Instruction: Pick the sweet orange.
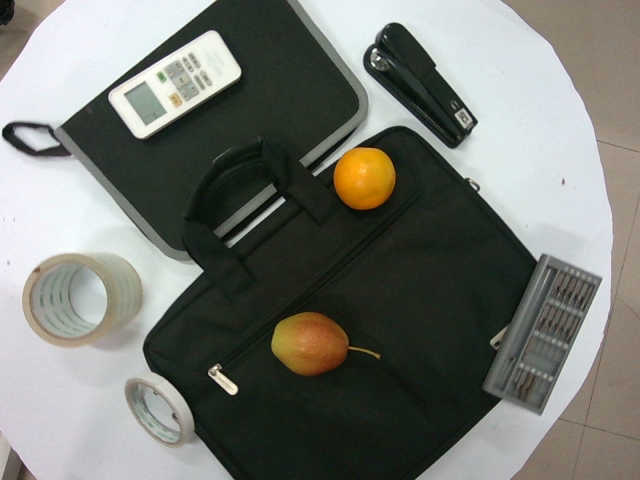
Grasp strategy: vertical